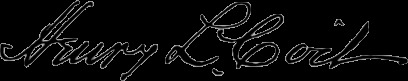
Signature of: henry leber coit